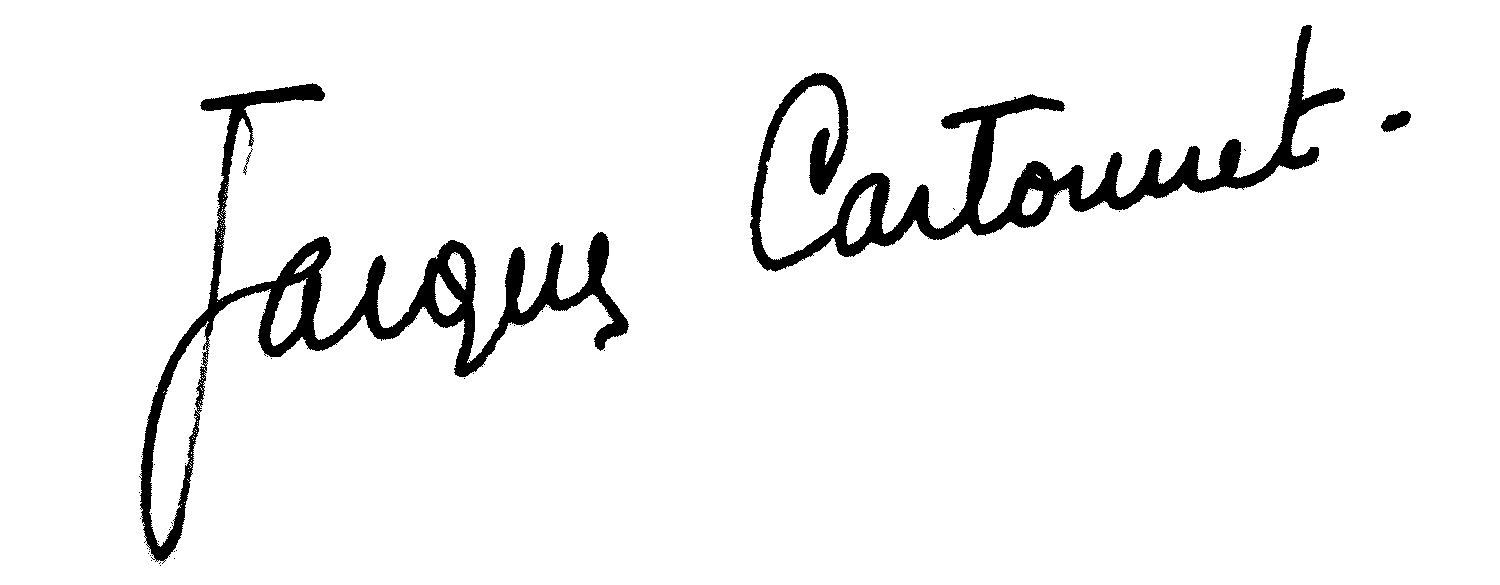
Signature of: jacques cartonnet